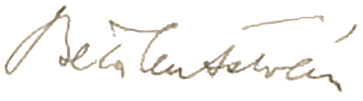
Signature of: istván bethlen